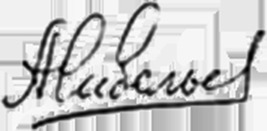
Signature of: andrey savelyev